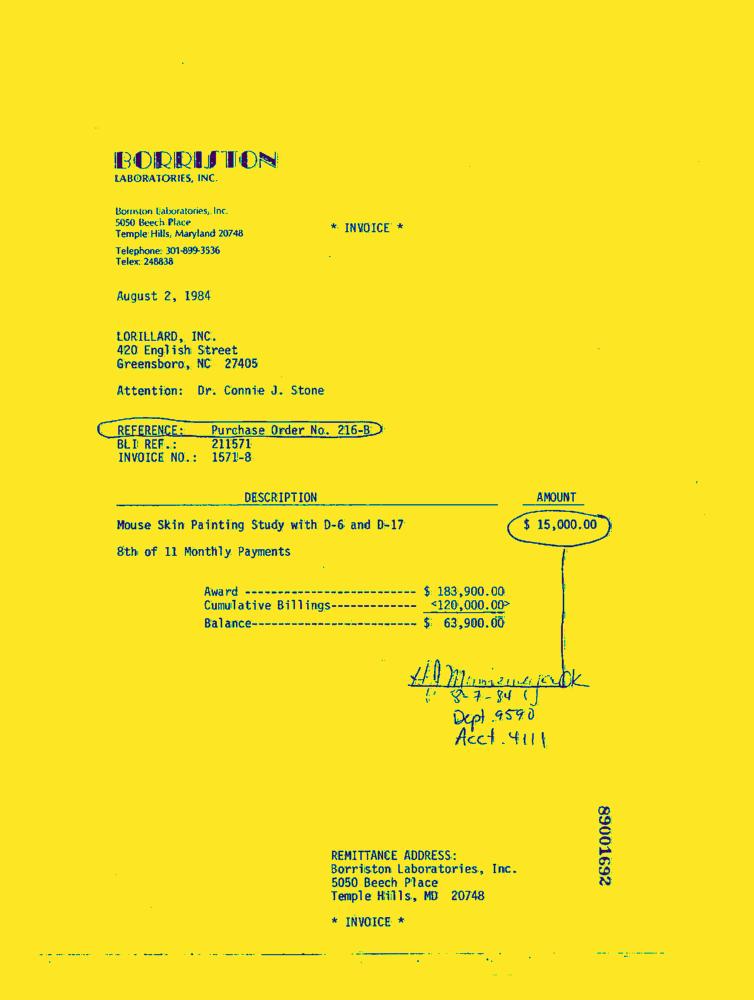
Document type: Invoice-Doc